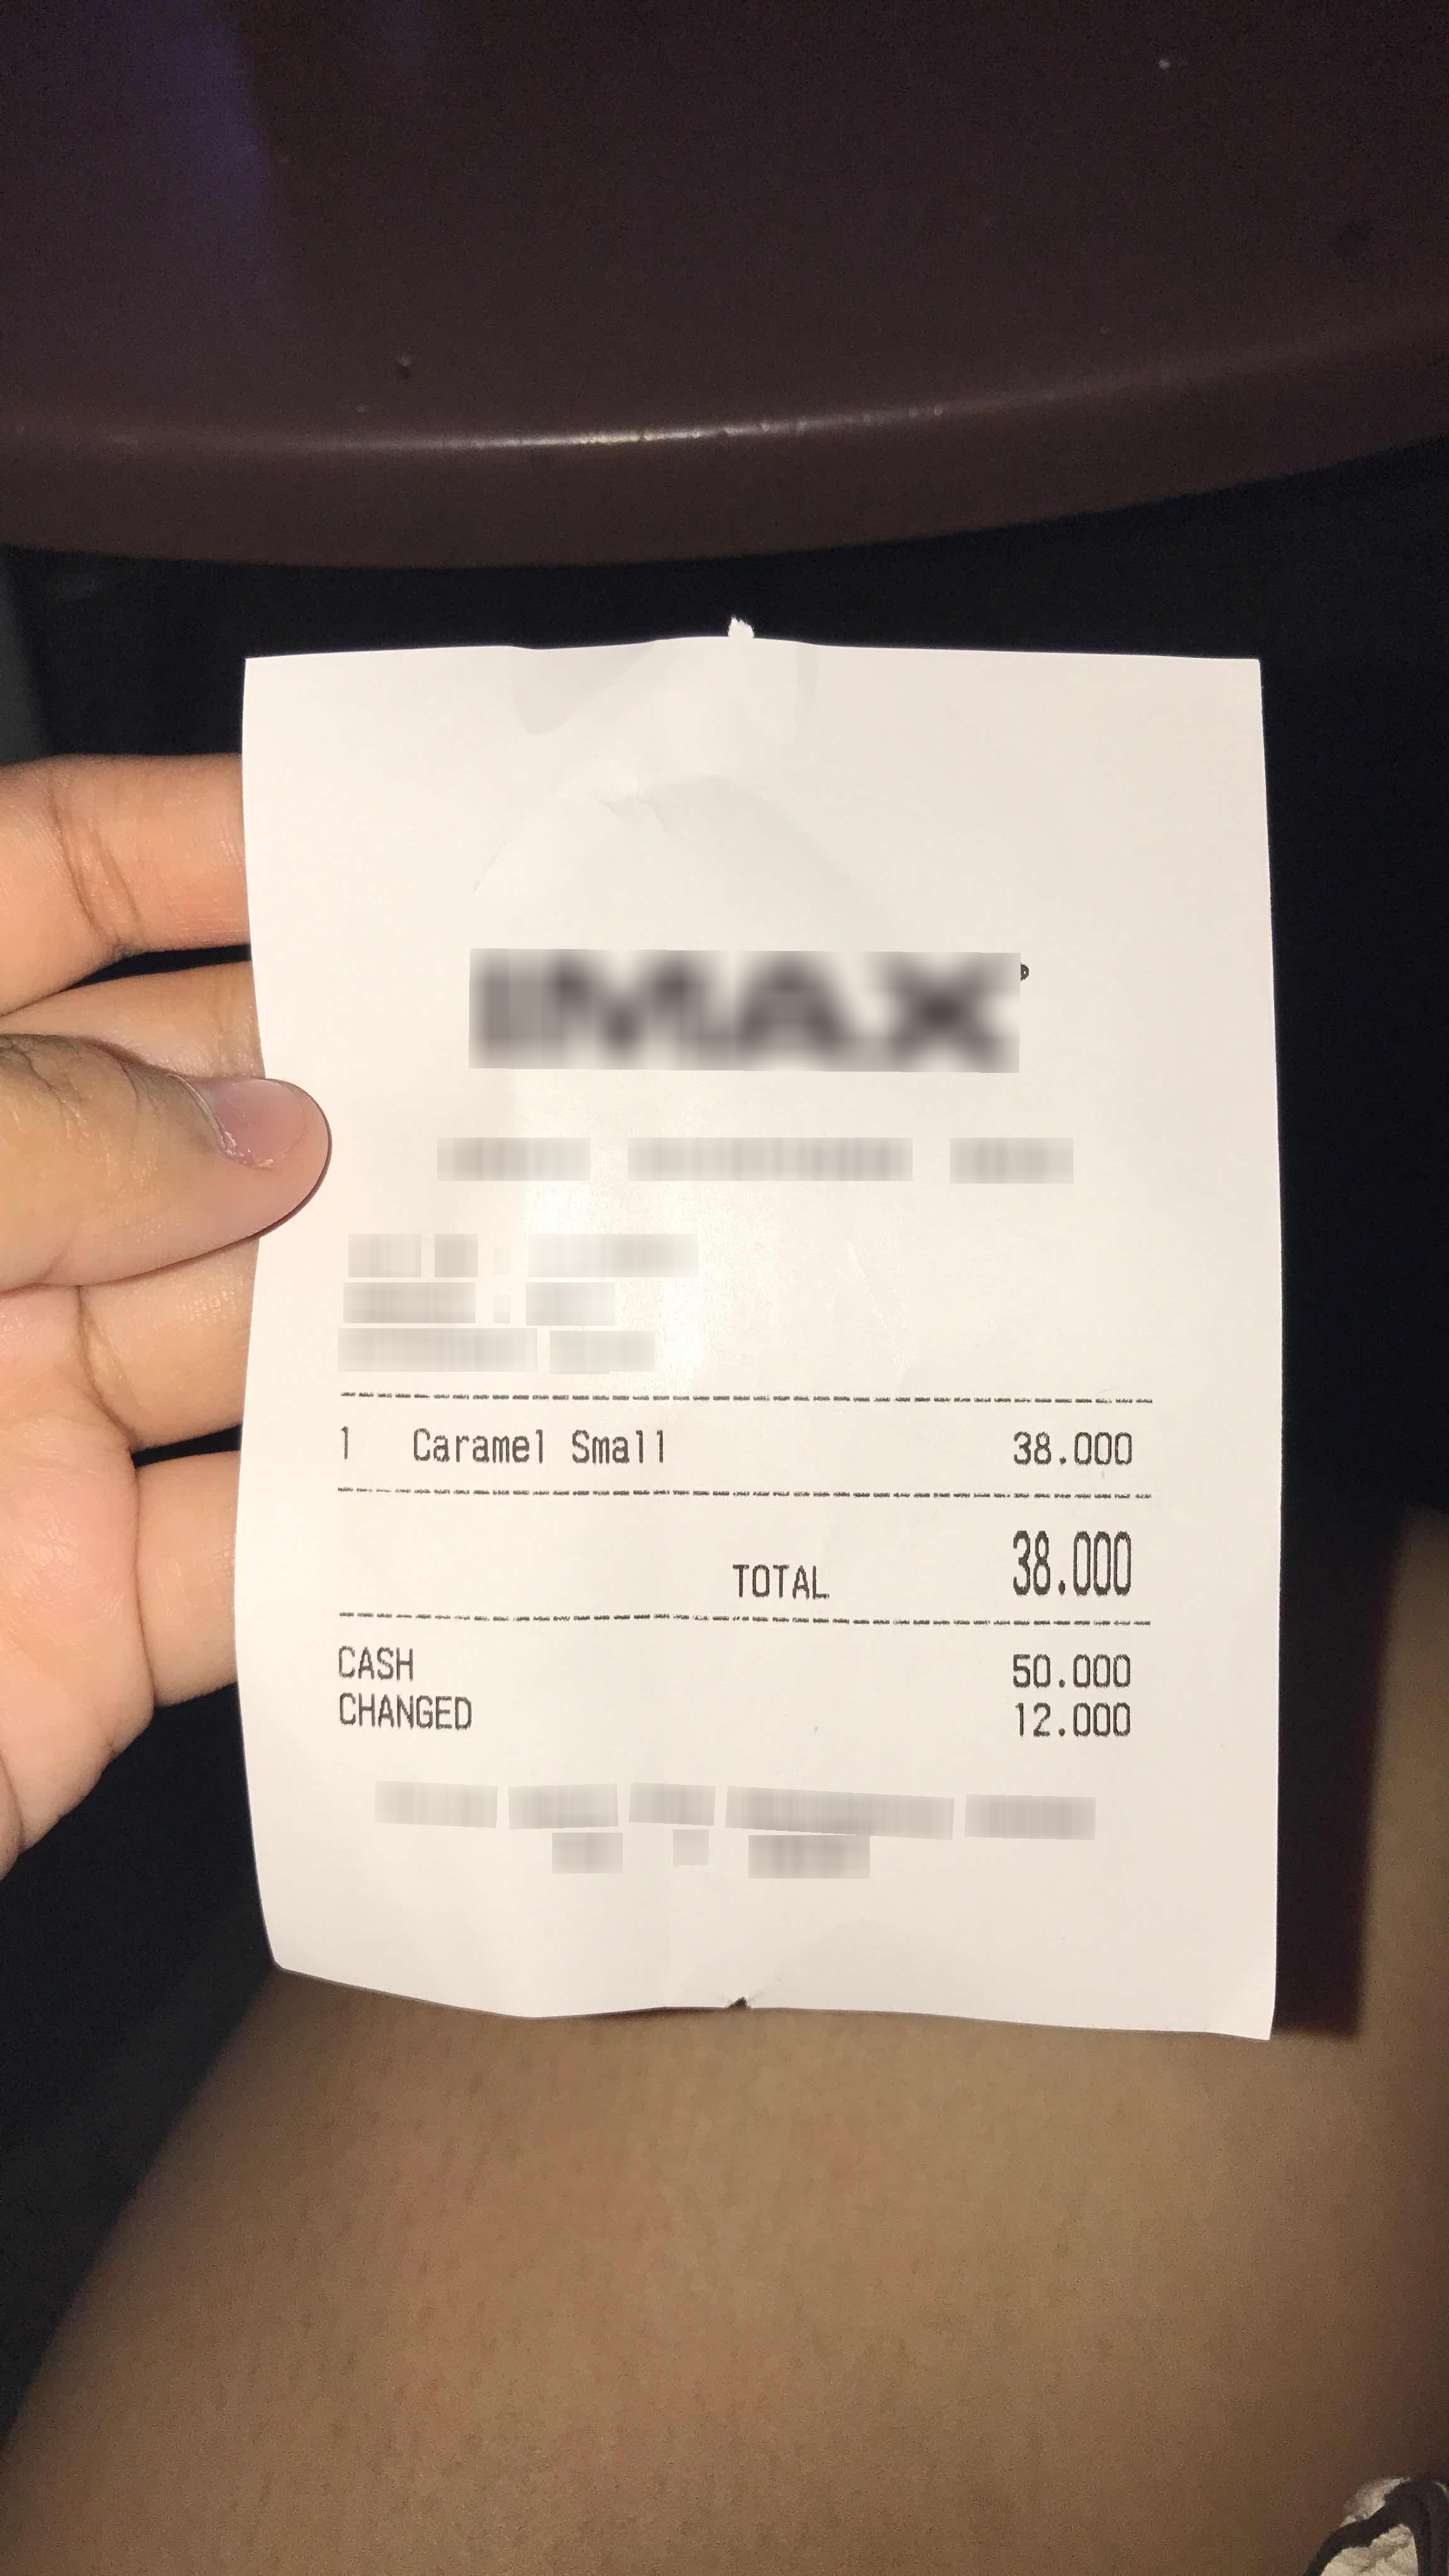
Number of items: 3
Total: 38.000
OCR text regions:
text: 1
text: Caramel
text: Small
text: 38.000
text: TOTAL
text: 38.000
text: CASH
text: 50.000
text: CHANGED
text: 12.000